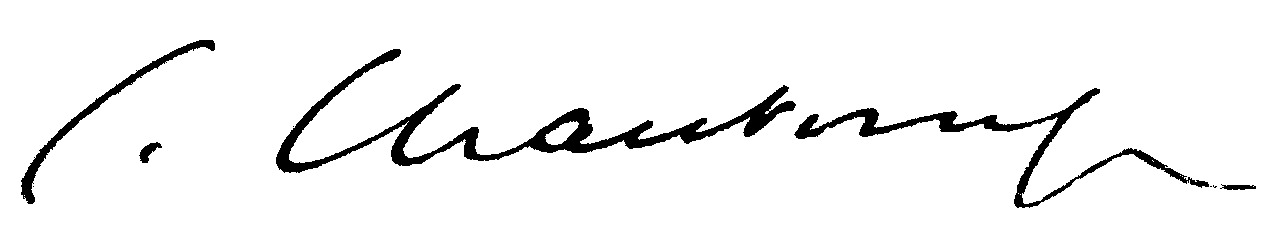
Signature of: camille chautemps